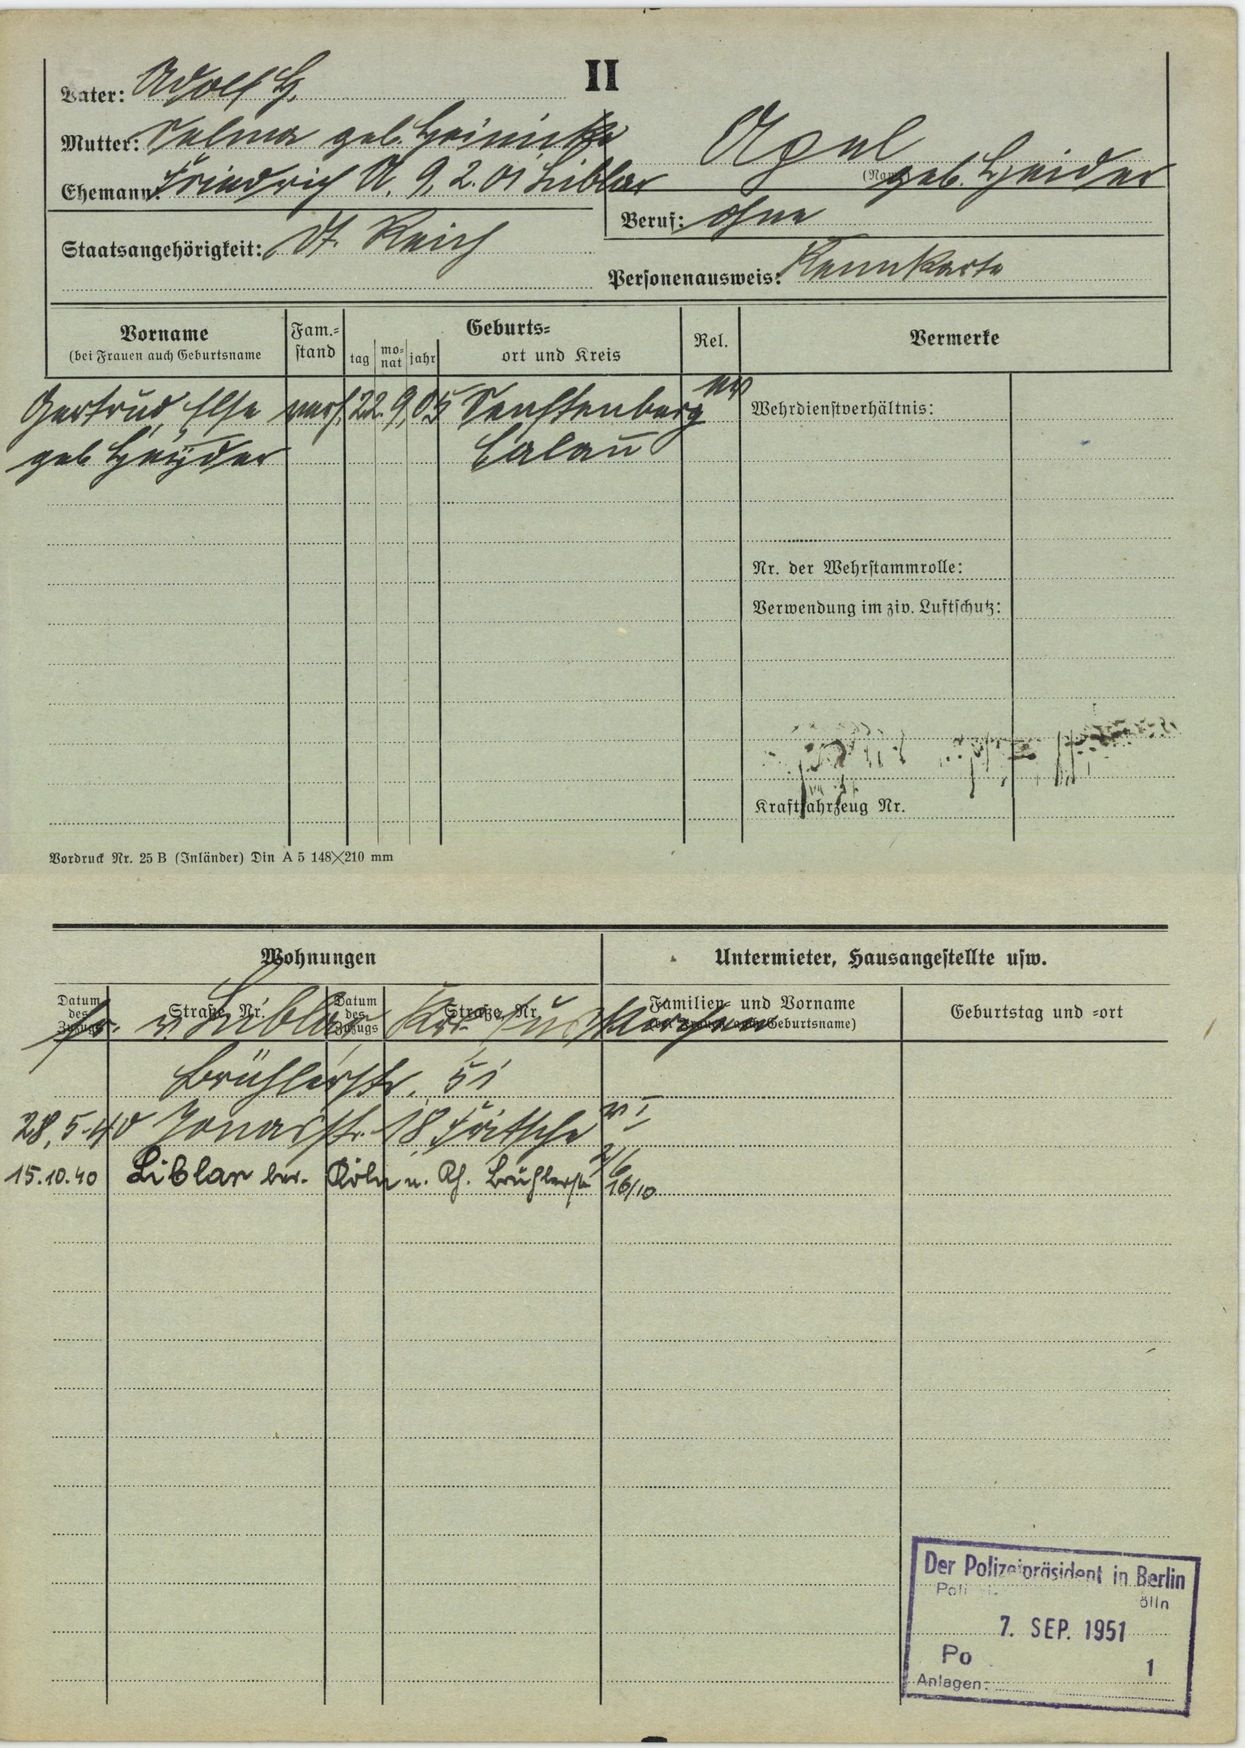
Apel
geb. Heider